Question: What is the assessed value of the property as noted in the document?
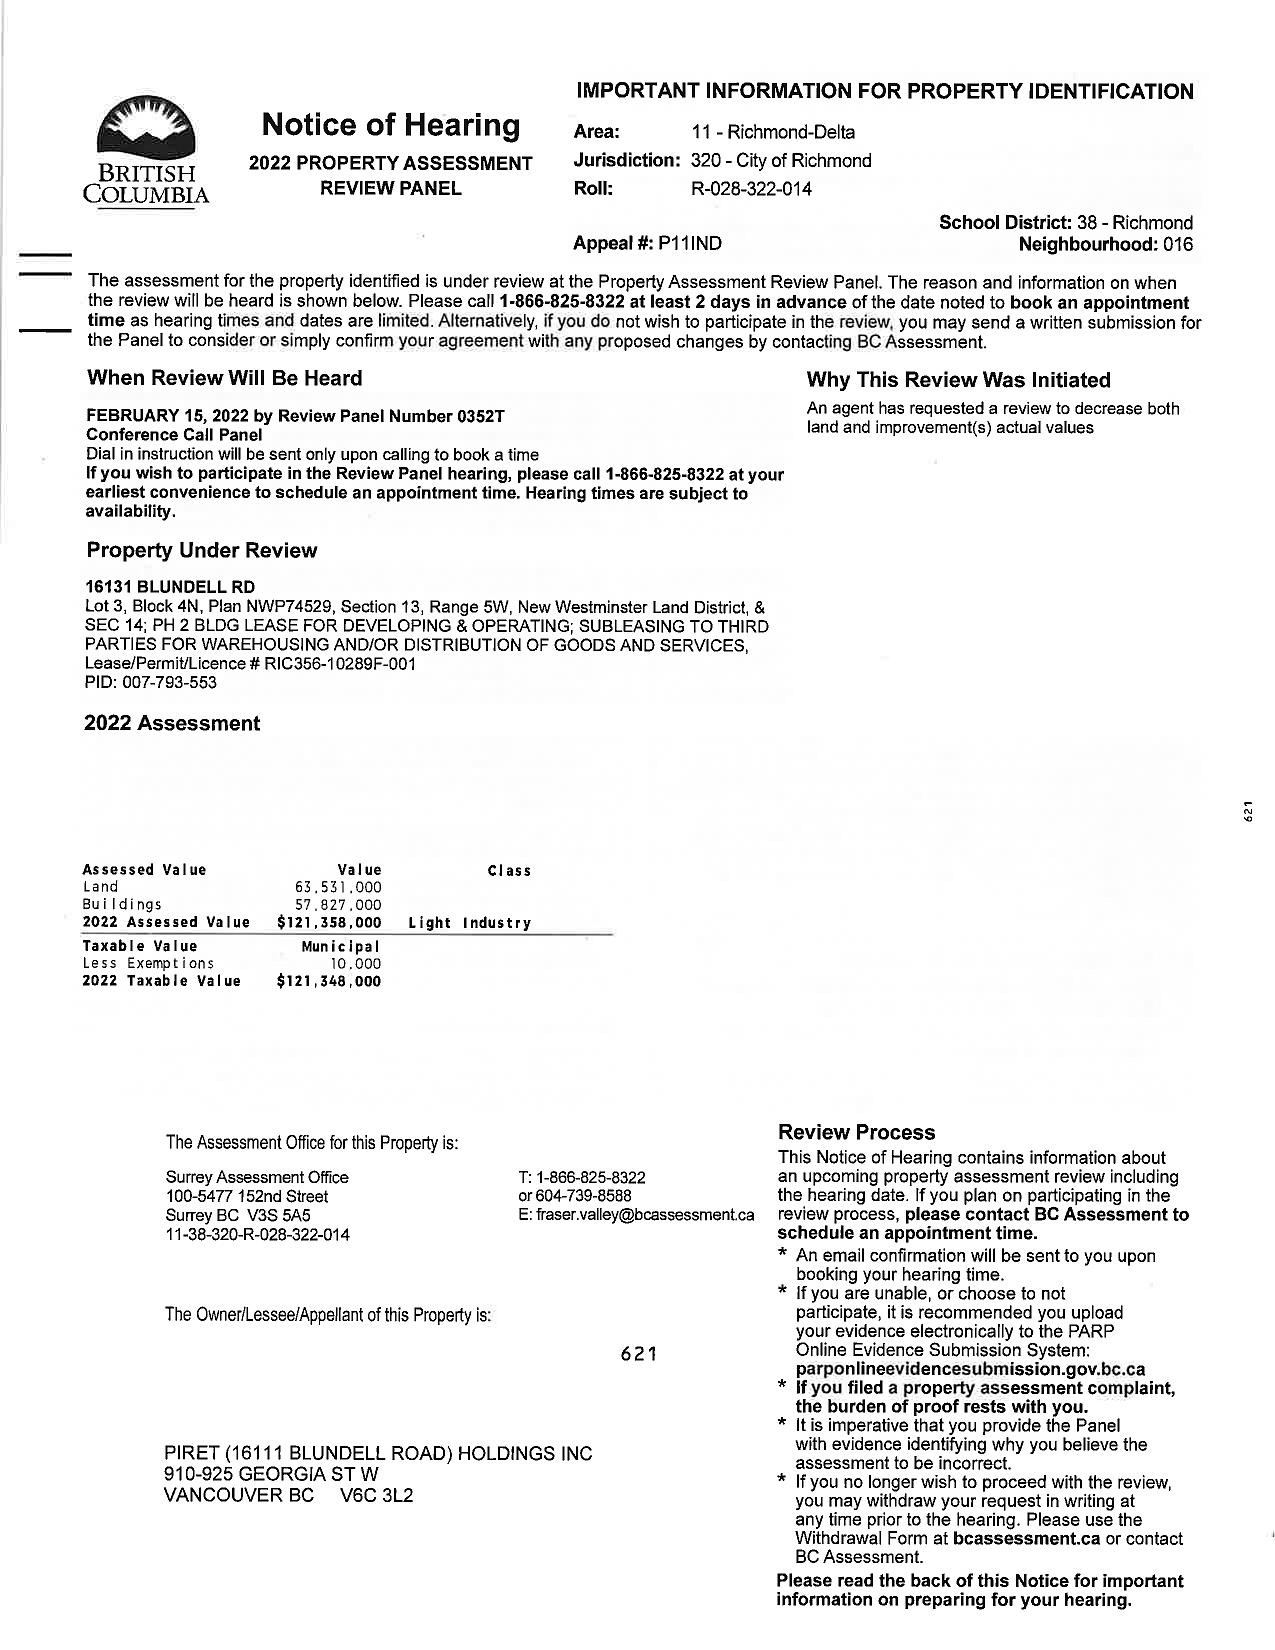
Answer: "$121,348,000 "